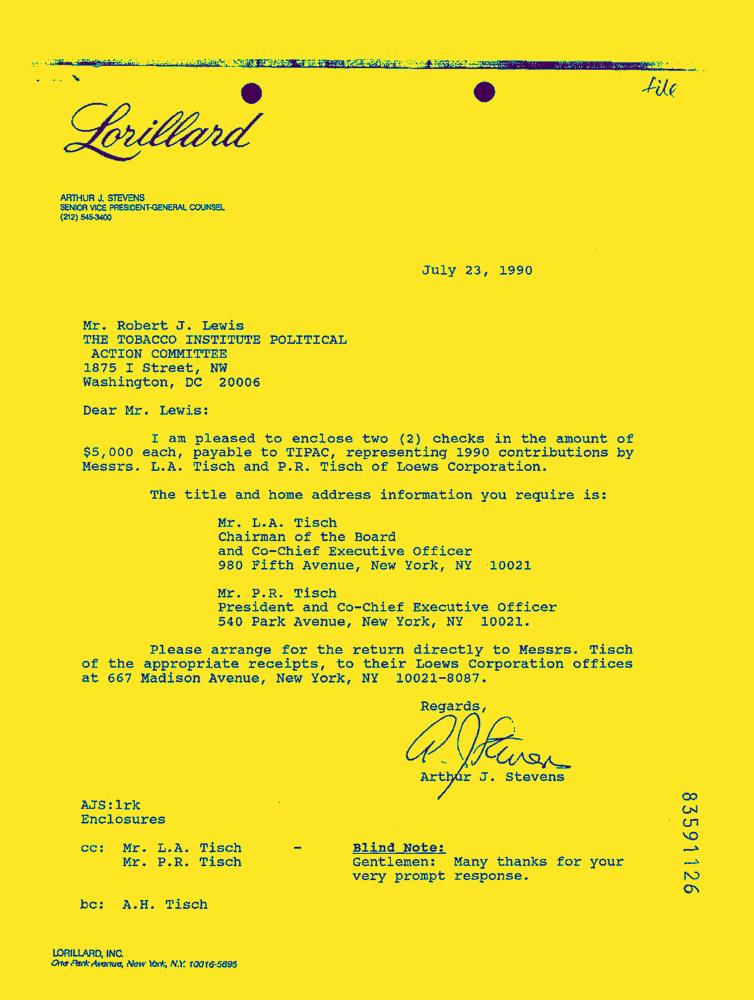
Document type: Letter-Doc